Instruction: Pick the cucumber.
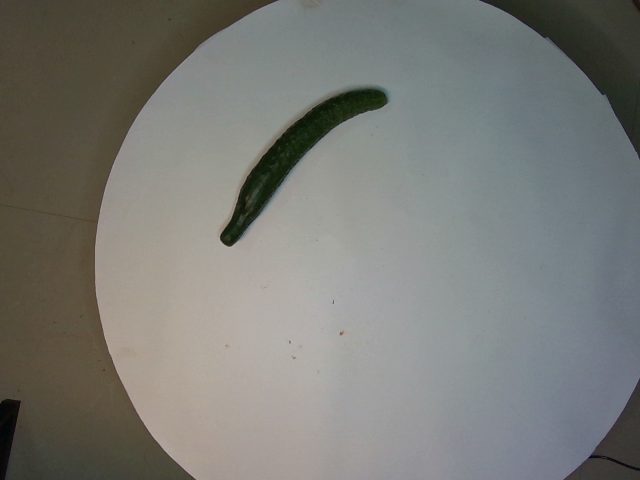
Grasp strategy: vertical